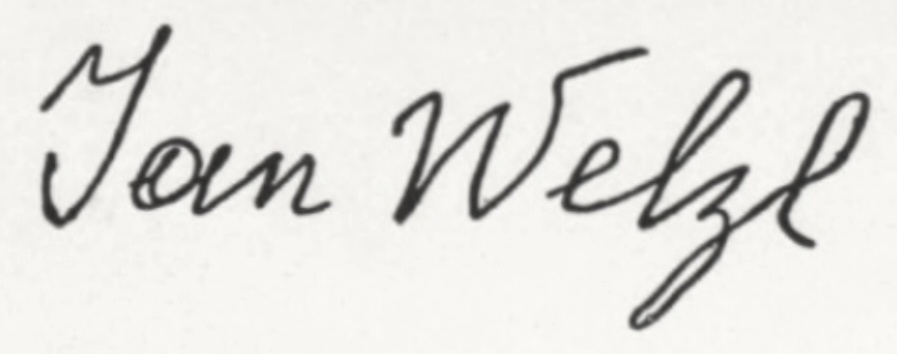
Signature of: jan eskymo welzl